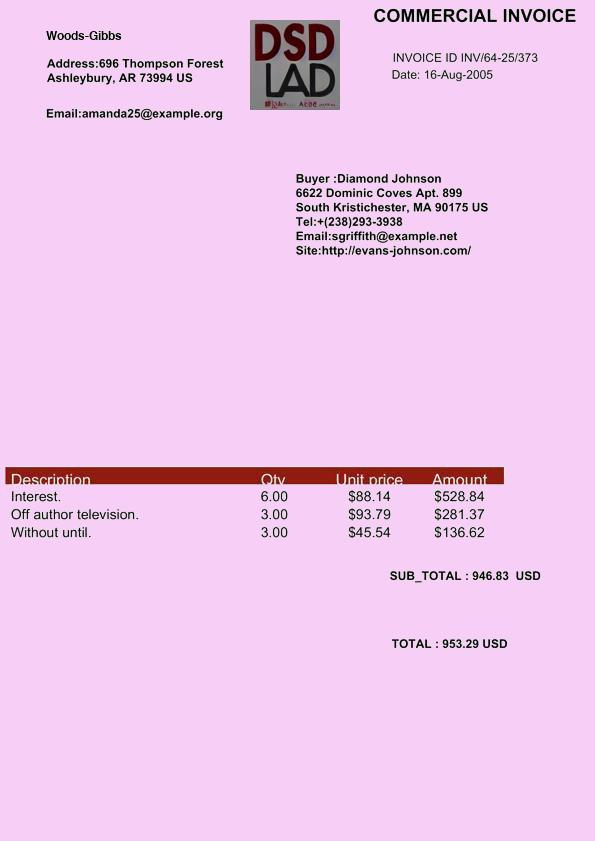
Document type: Invoice